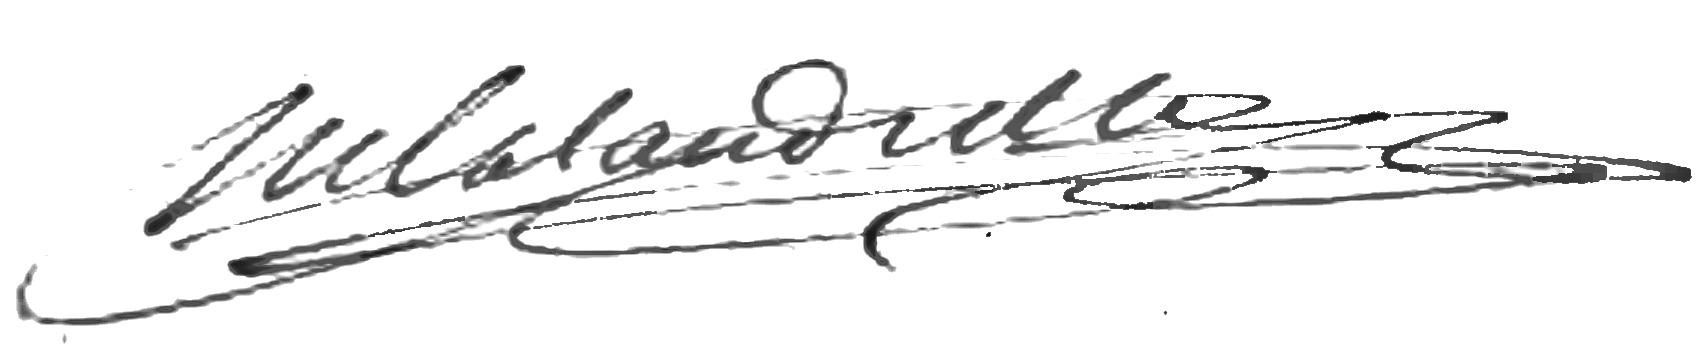
Signature of: matías calandrelli